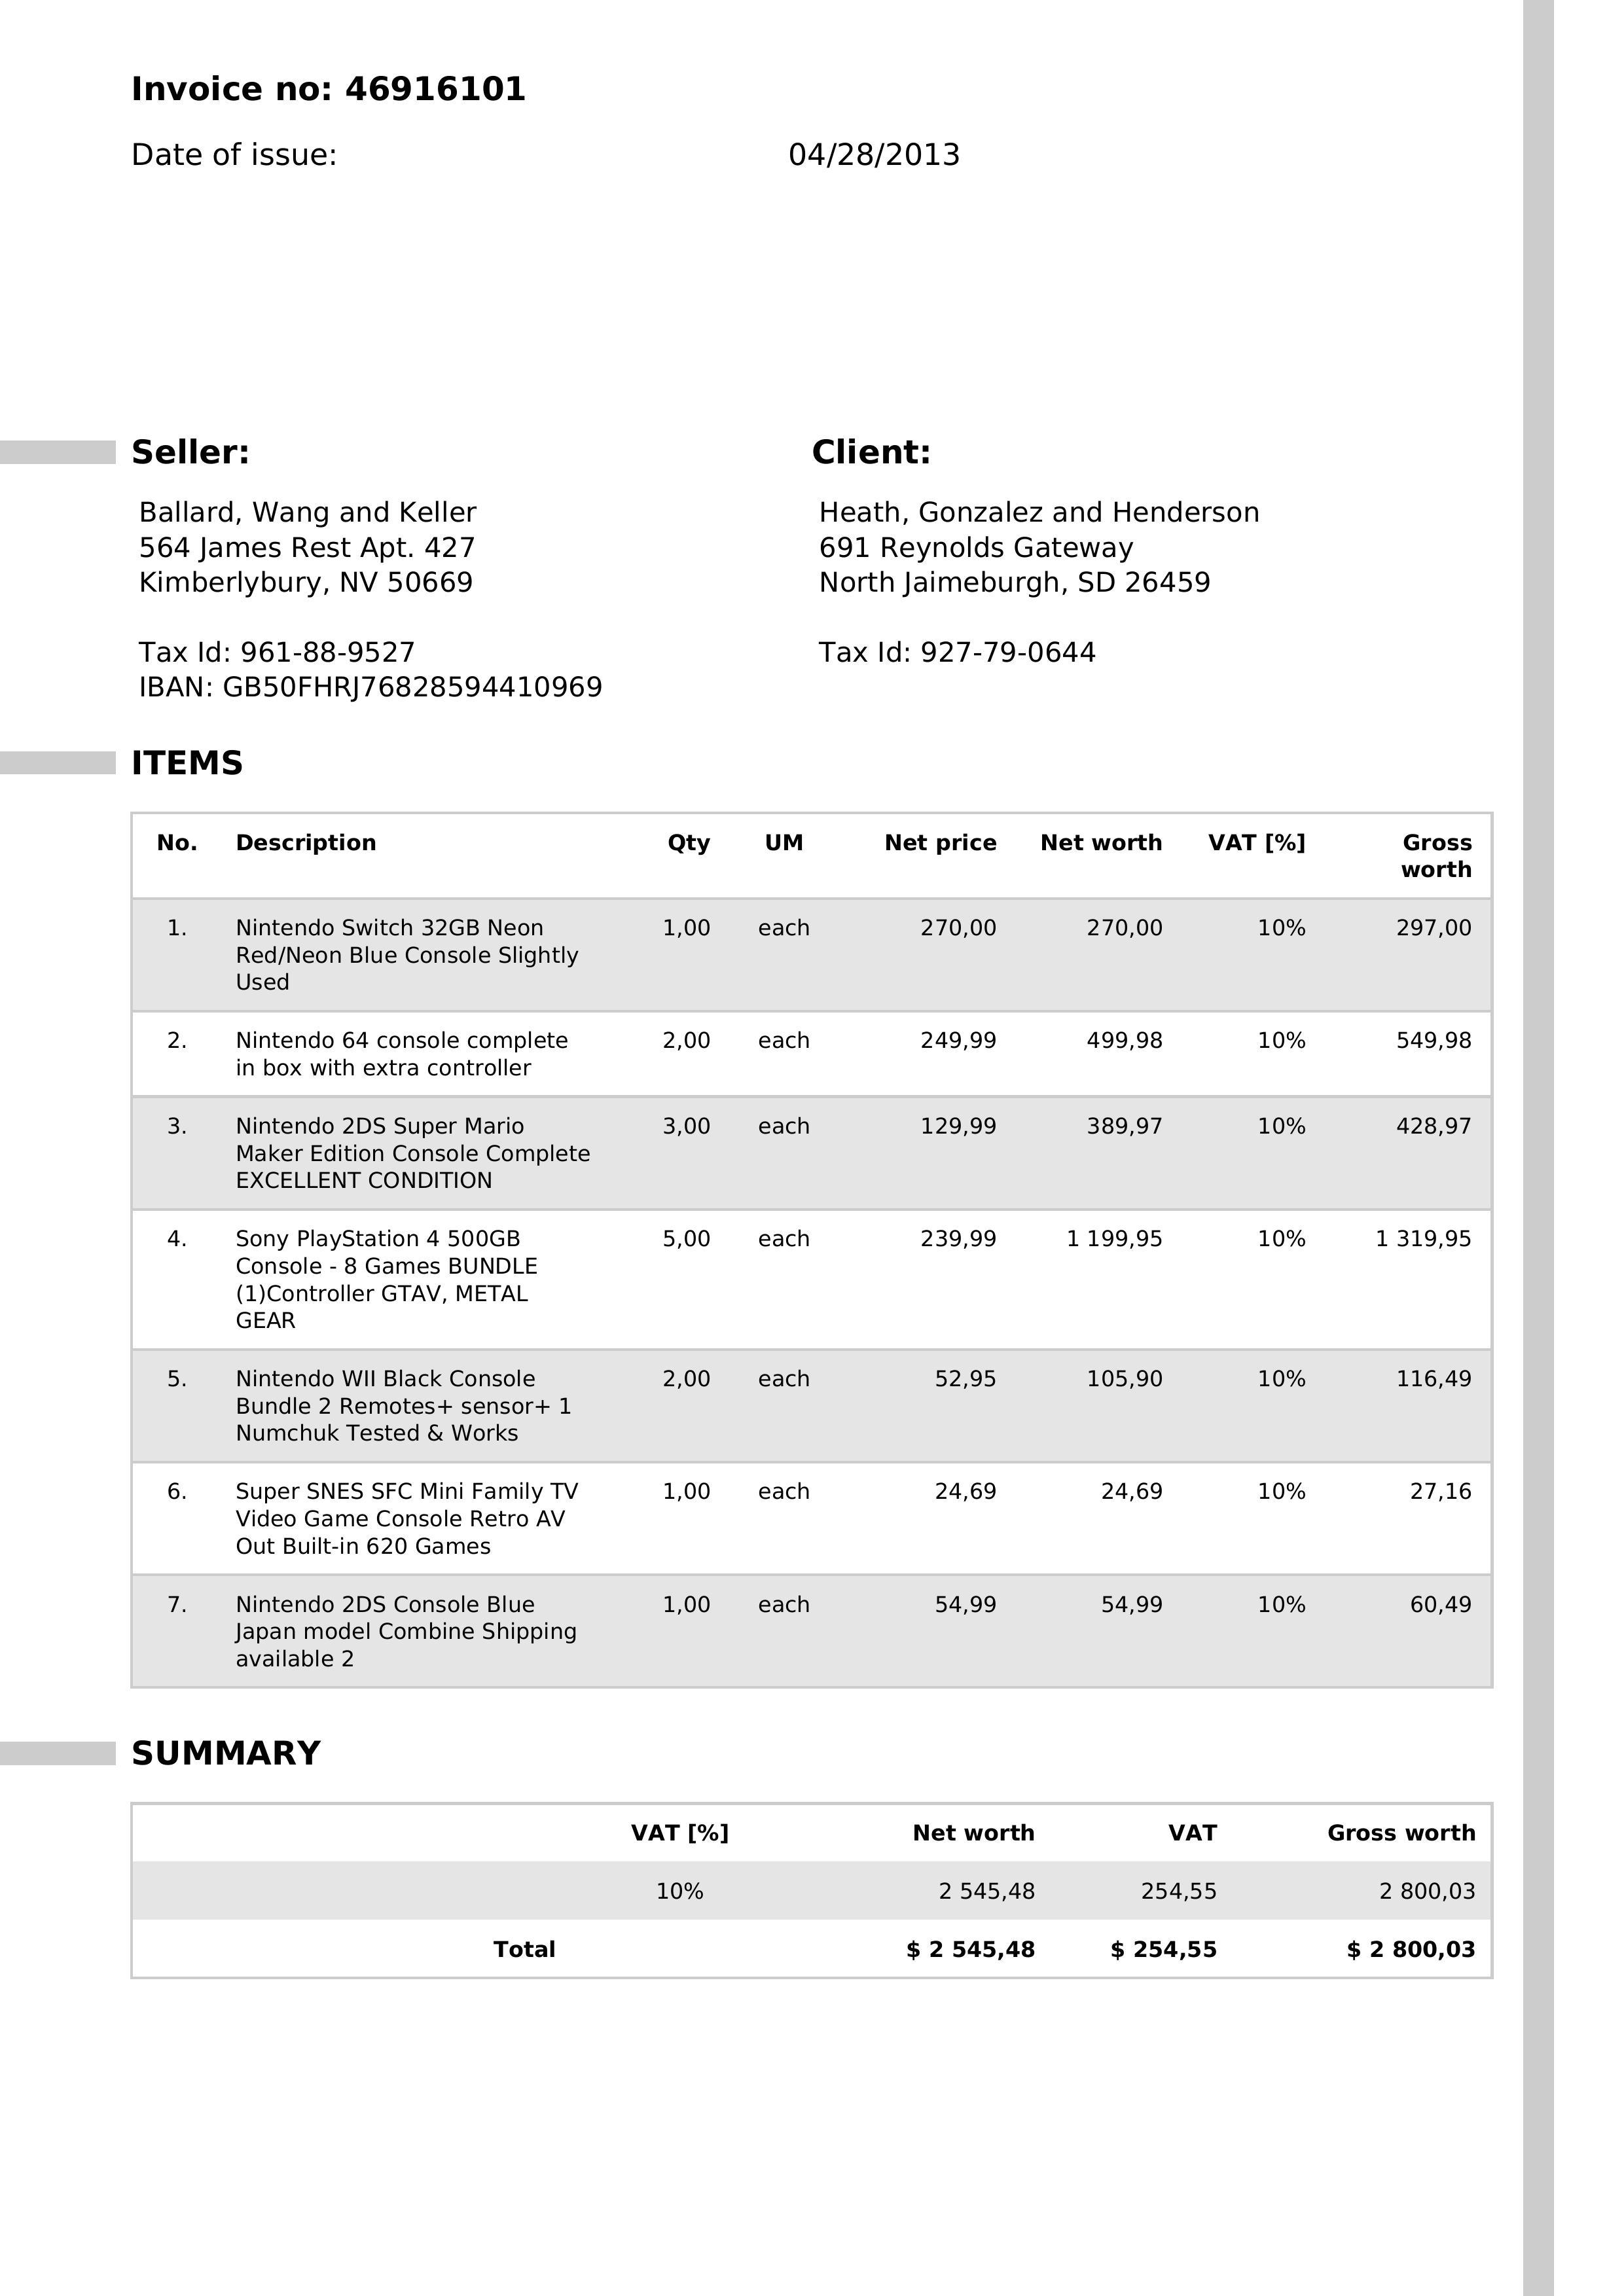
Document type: Invoice